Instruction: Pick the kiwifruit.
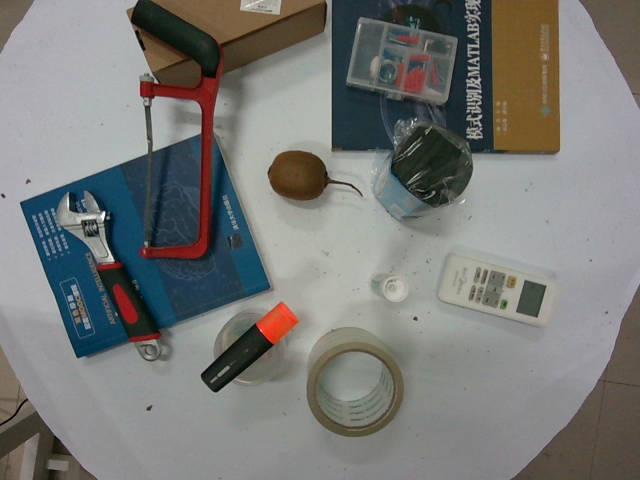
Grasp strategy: vertical